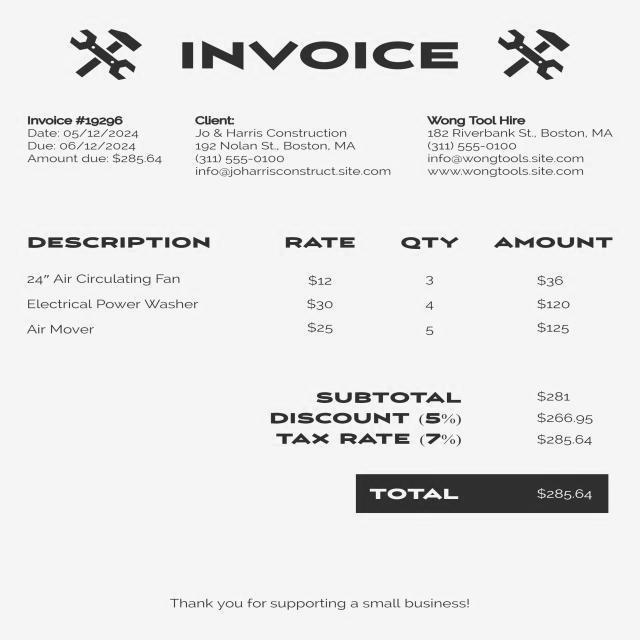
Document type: Invoice